Question: What is the property identification or parcel number listed?
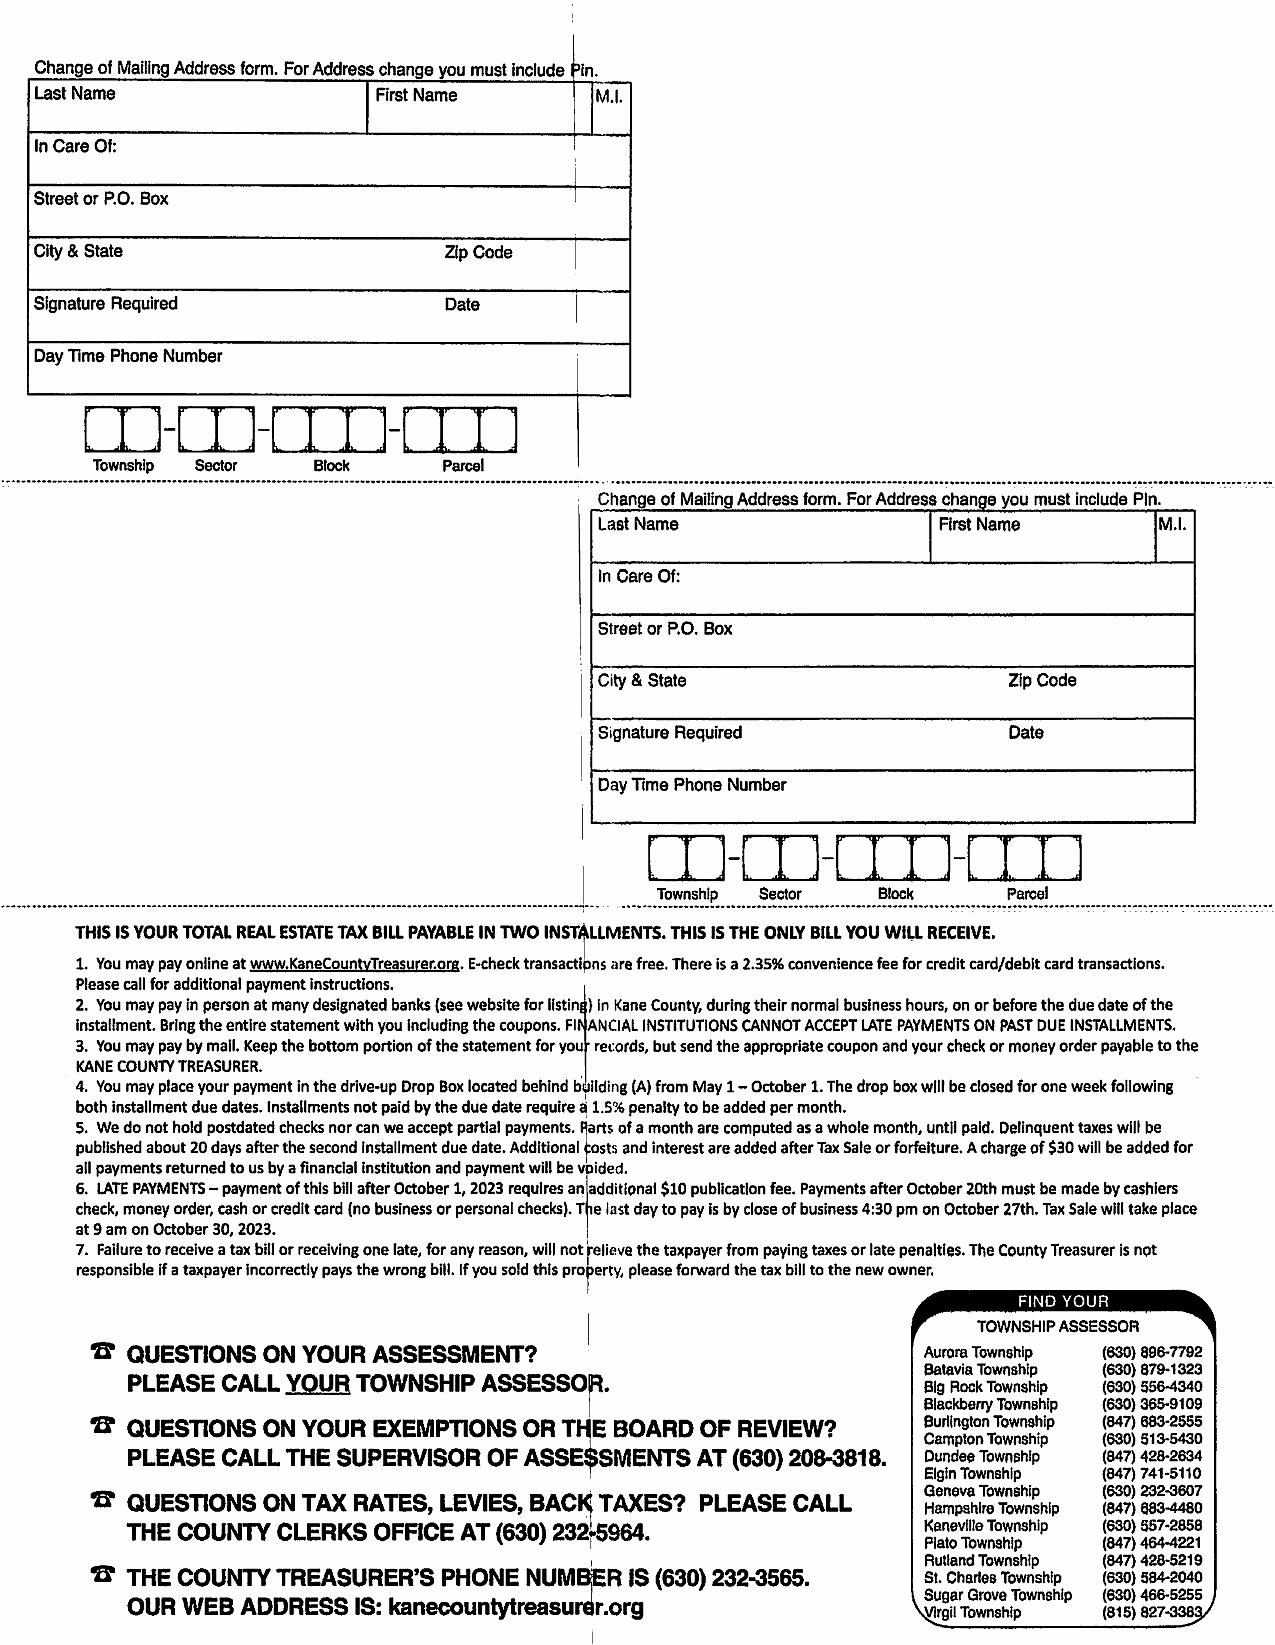
Answer: "Township Sector Block Parcel"